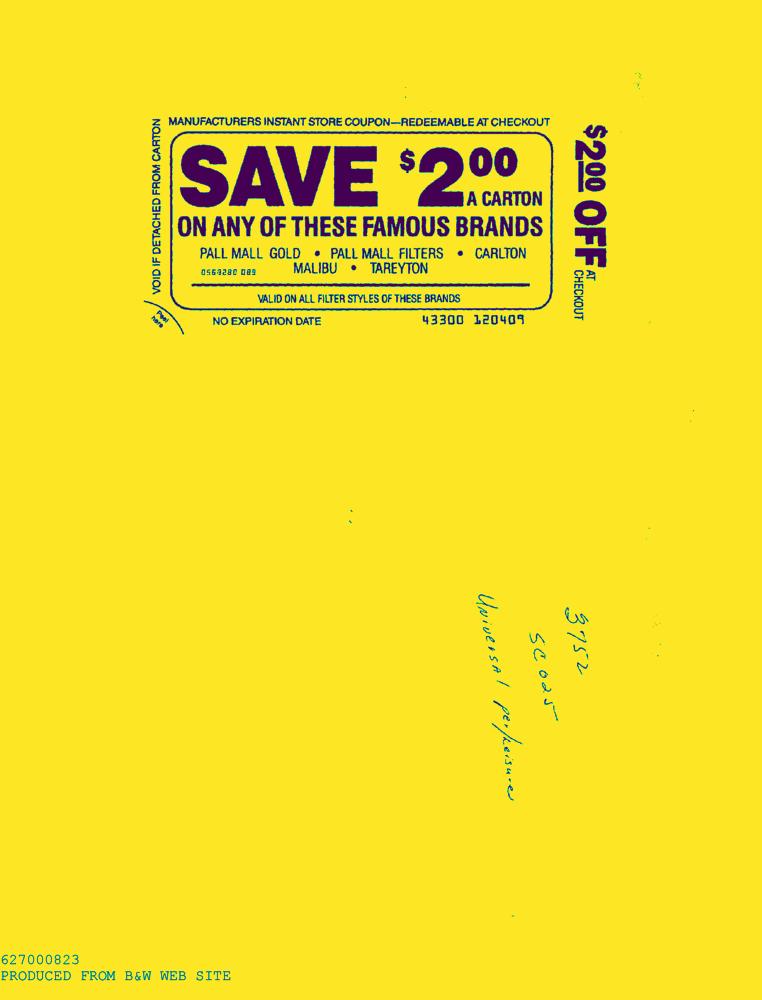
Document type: AD